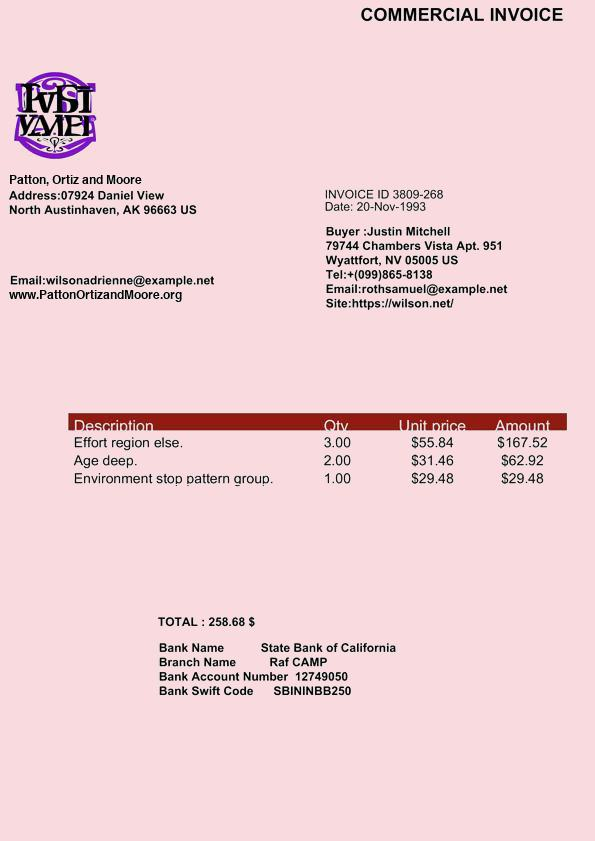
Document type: Invoice